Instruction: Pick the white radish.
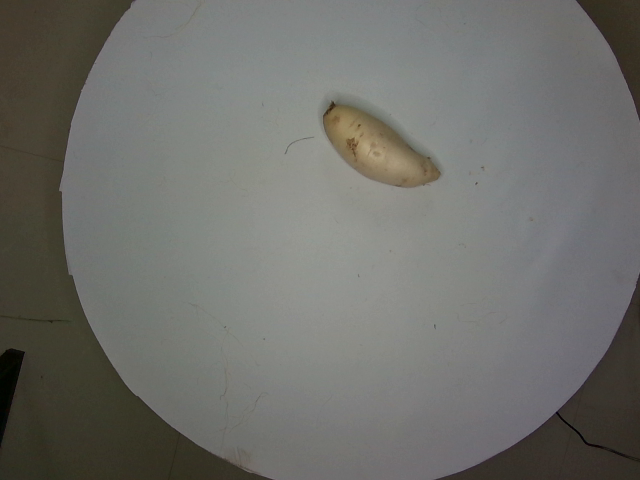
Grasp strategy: vertical